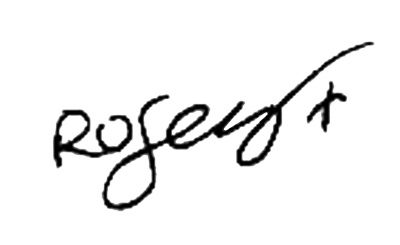
Signature of: robert smith